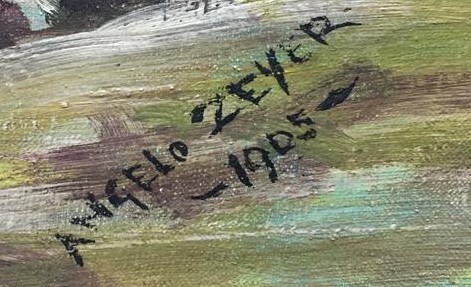
Signature of: jan angelo zeyer